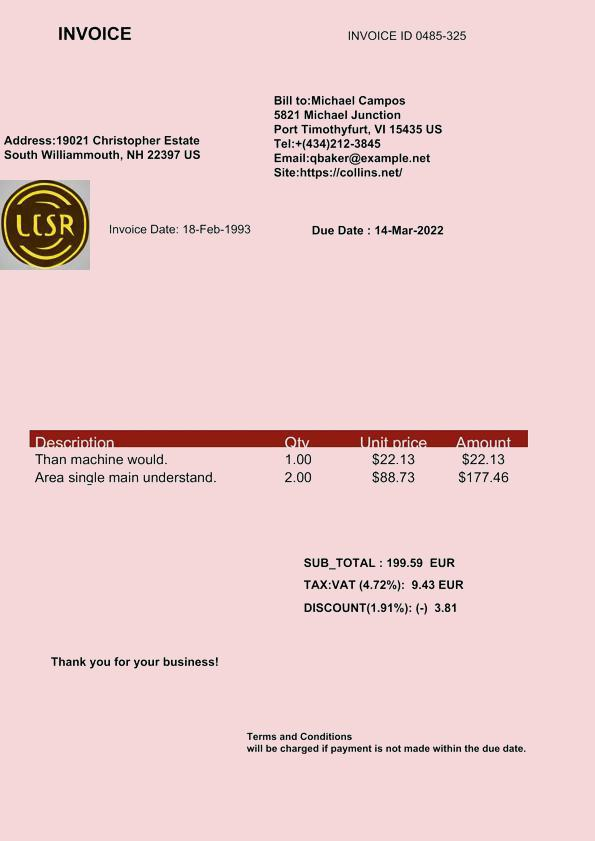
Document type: Invoice